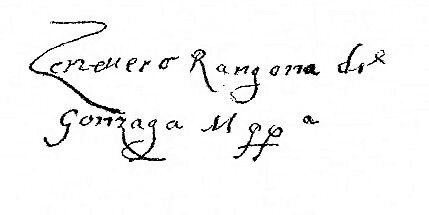
Signature of: ginevra rangoni